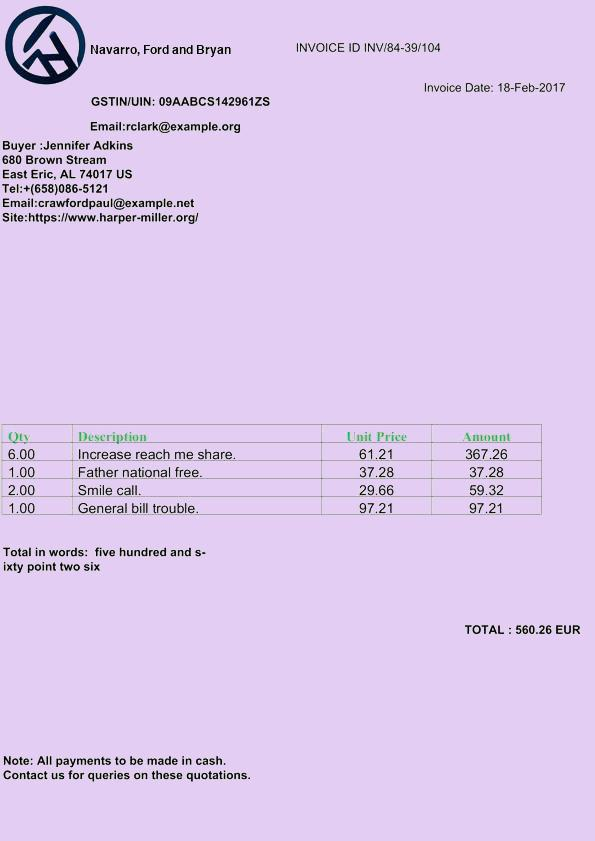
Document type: Invoice